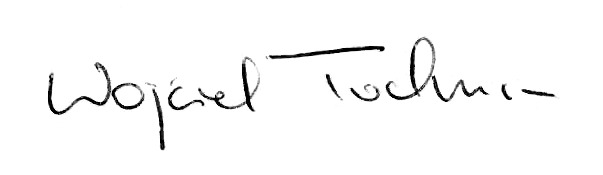
Signature of: wojciech tochman